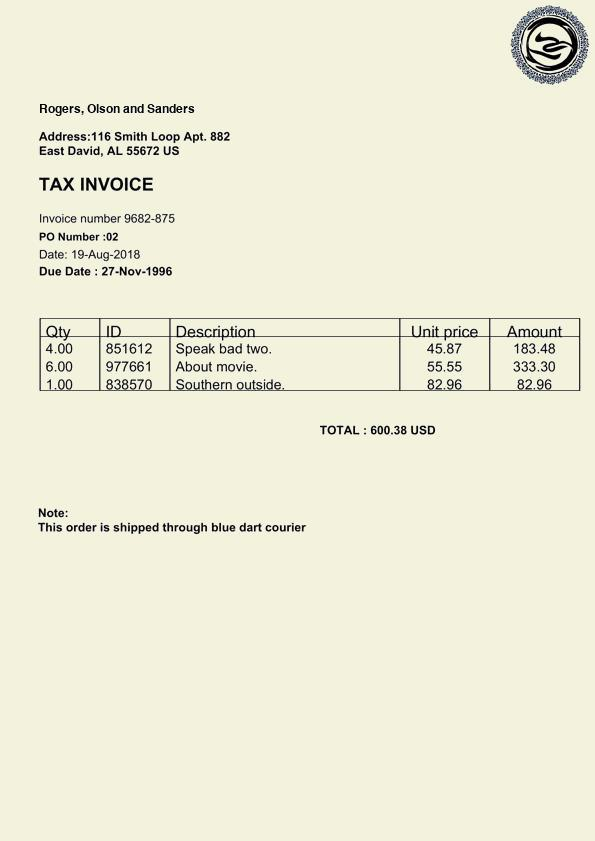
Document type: Invoice